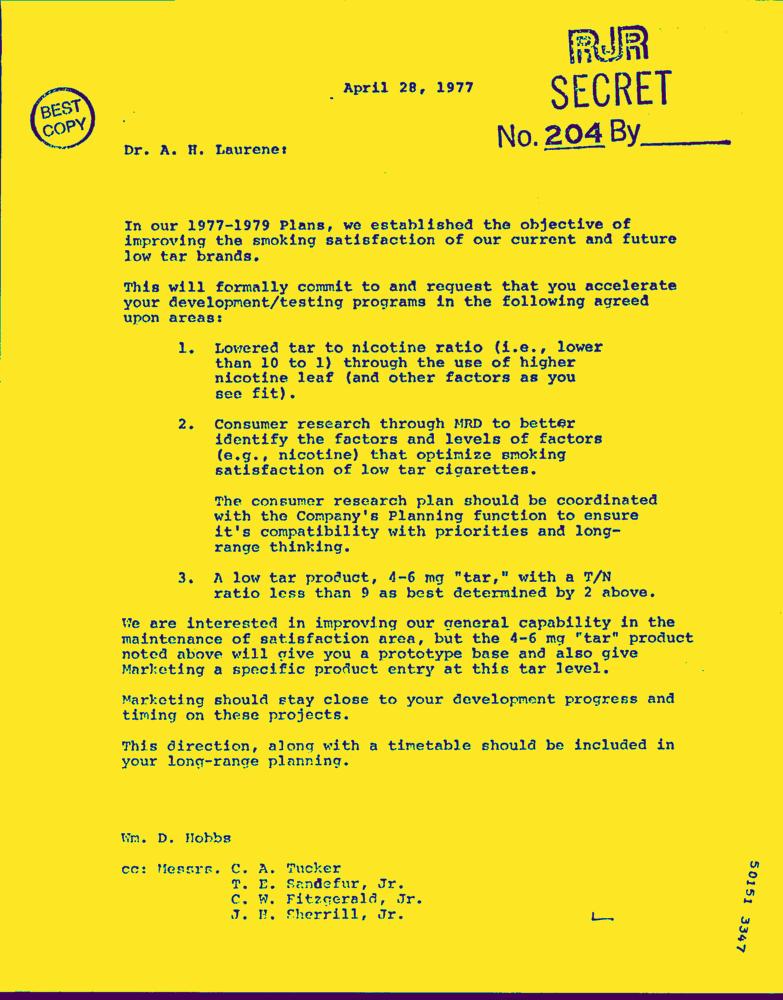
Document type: Letter-Doc